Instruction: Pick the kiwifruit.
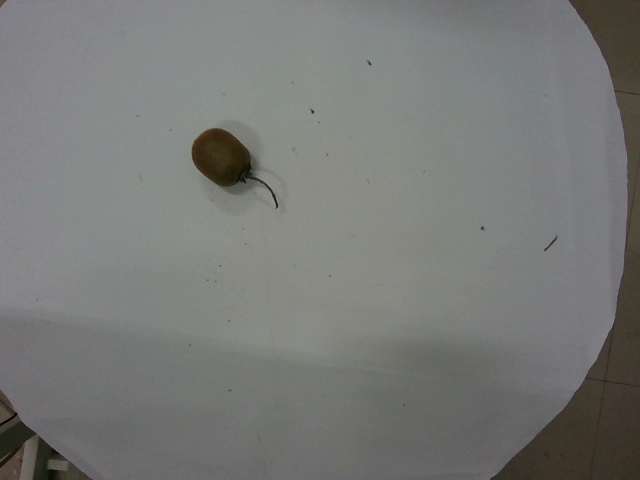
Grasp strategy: vertical